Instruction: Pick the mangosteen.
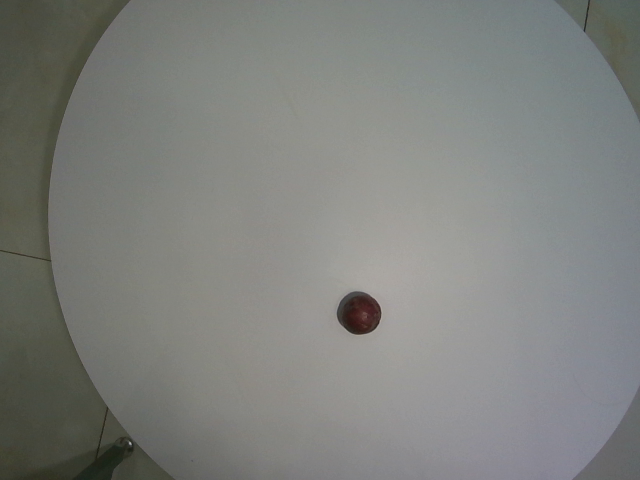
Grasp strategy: vertical